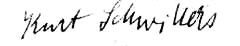
Signature of: kurt schwitters